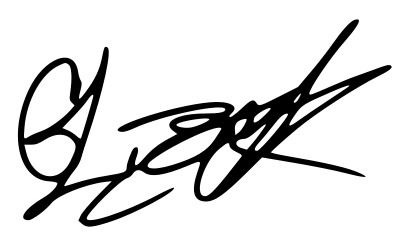
Signature of: key glock